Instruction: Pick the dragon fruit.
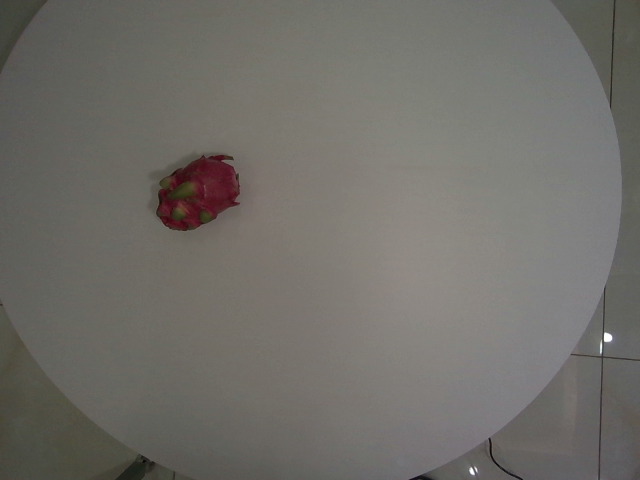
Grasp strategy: vertical